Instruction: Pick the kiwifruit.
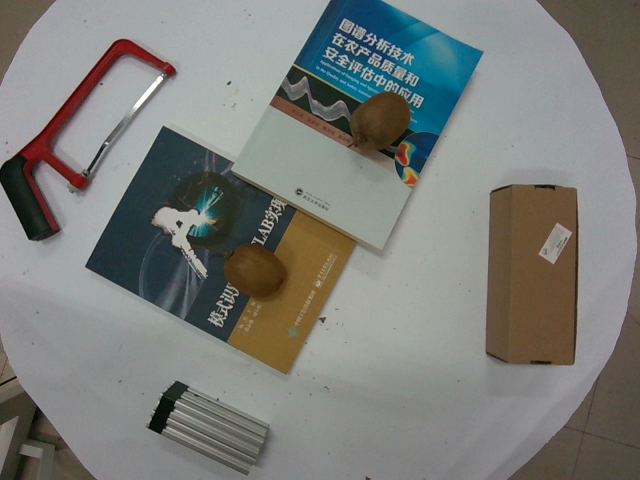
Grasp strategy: vertical